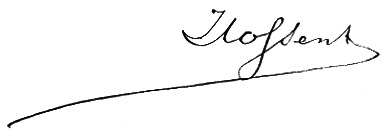
Signature of: jules nossent